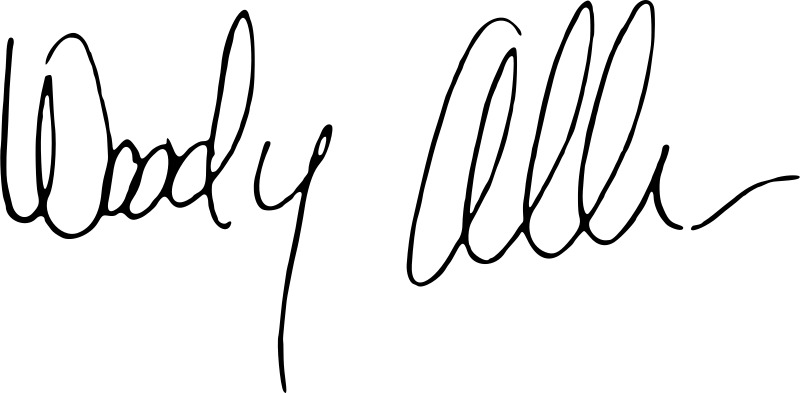
Signature of: woody allen